Question: How is the history relevant to the case?
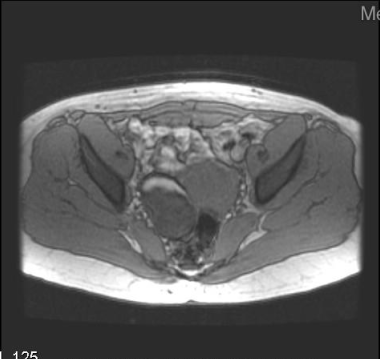
Answer: The patient's history of Patient found incidental right adnexal mass during a non-related MR imaging study. is key in understanding the case.